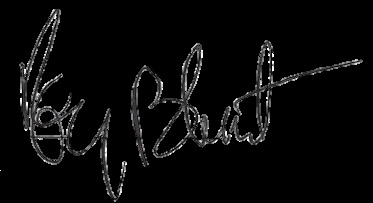
Signature of: roy blunt